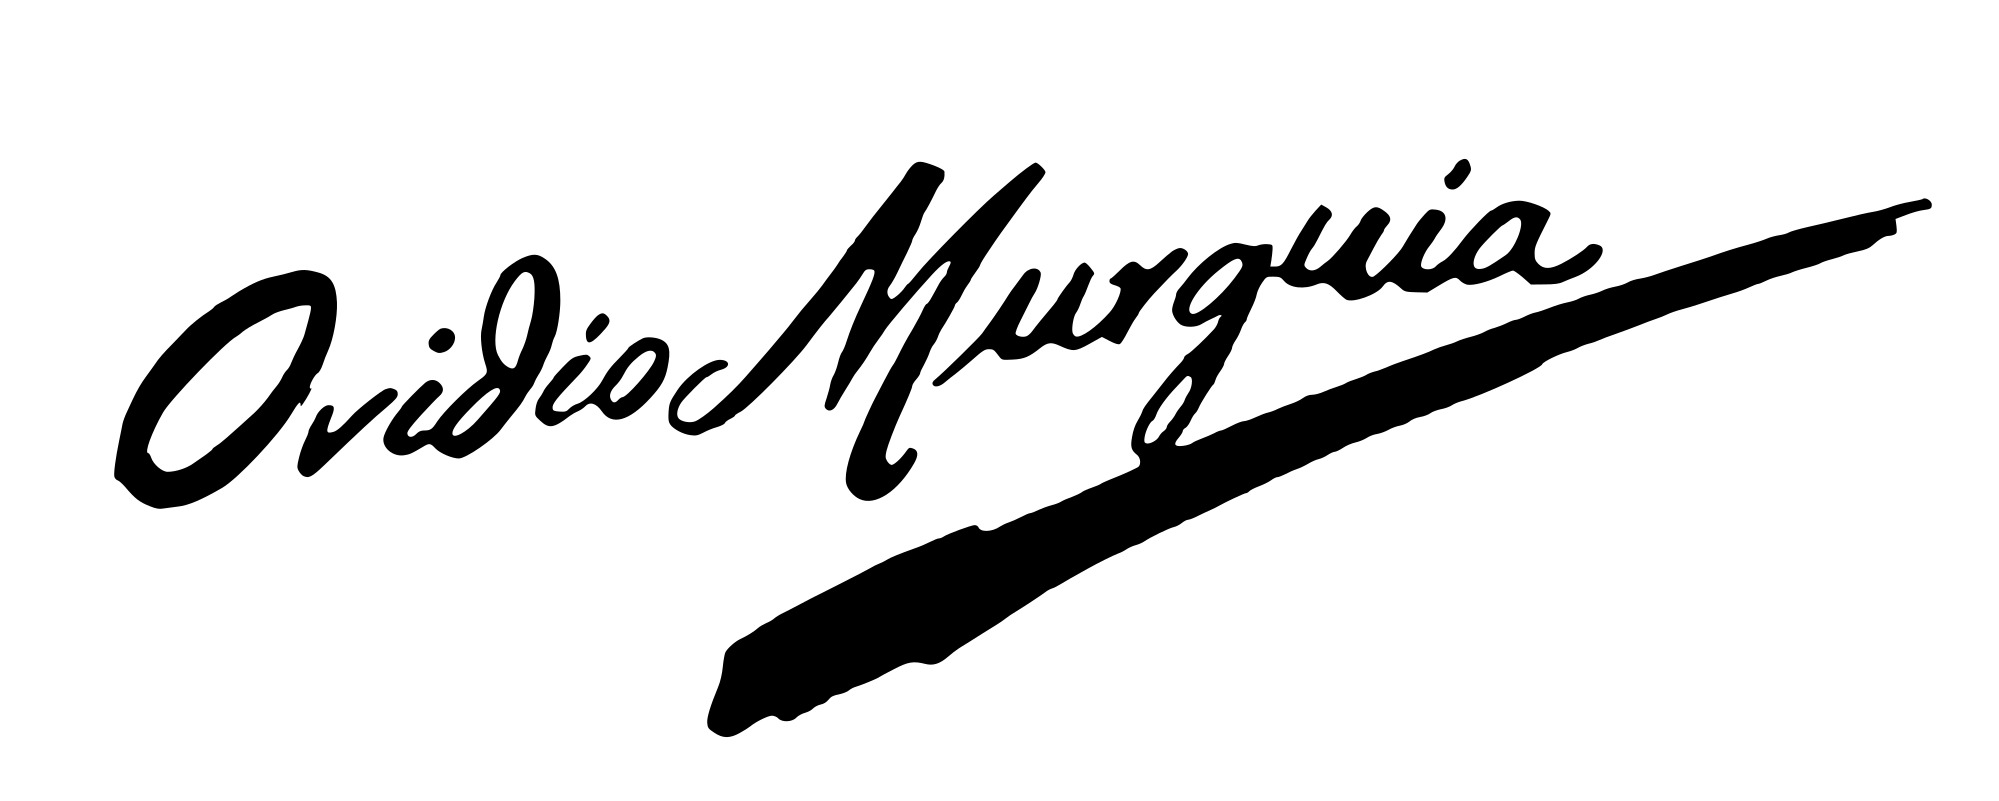
Signature of: ovidio murguía de castro